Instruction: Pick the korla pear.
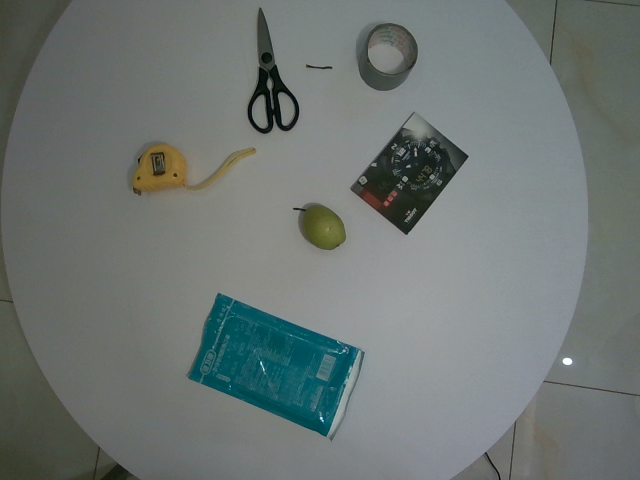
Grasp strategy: vertical